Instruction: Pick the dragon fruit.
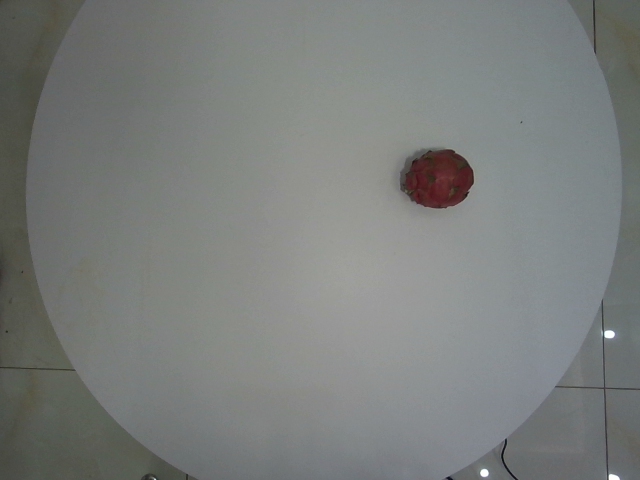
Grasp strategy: vertical